Question: What jurisdiction, city, or county is the document associated with?
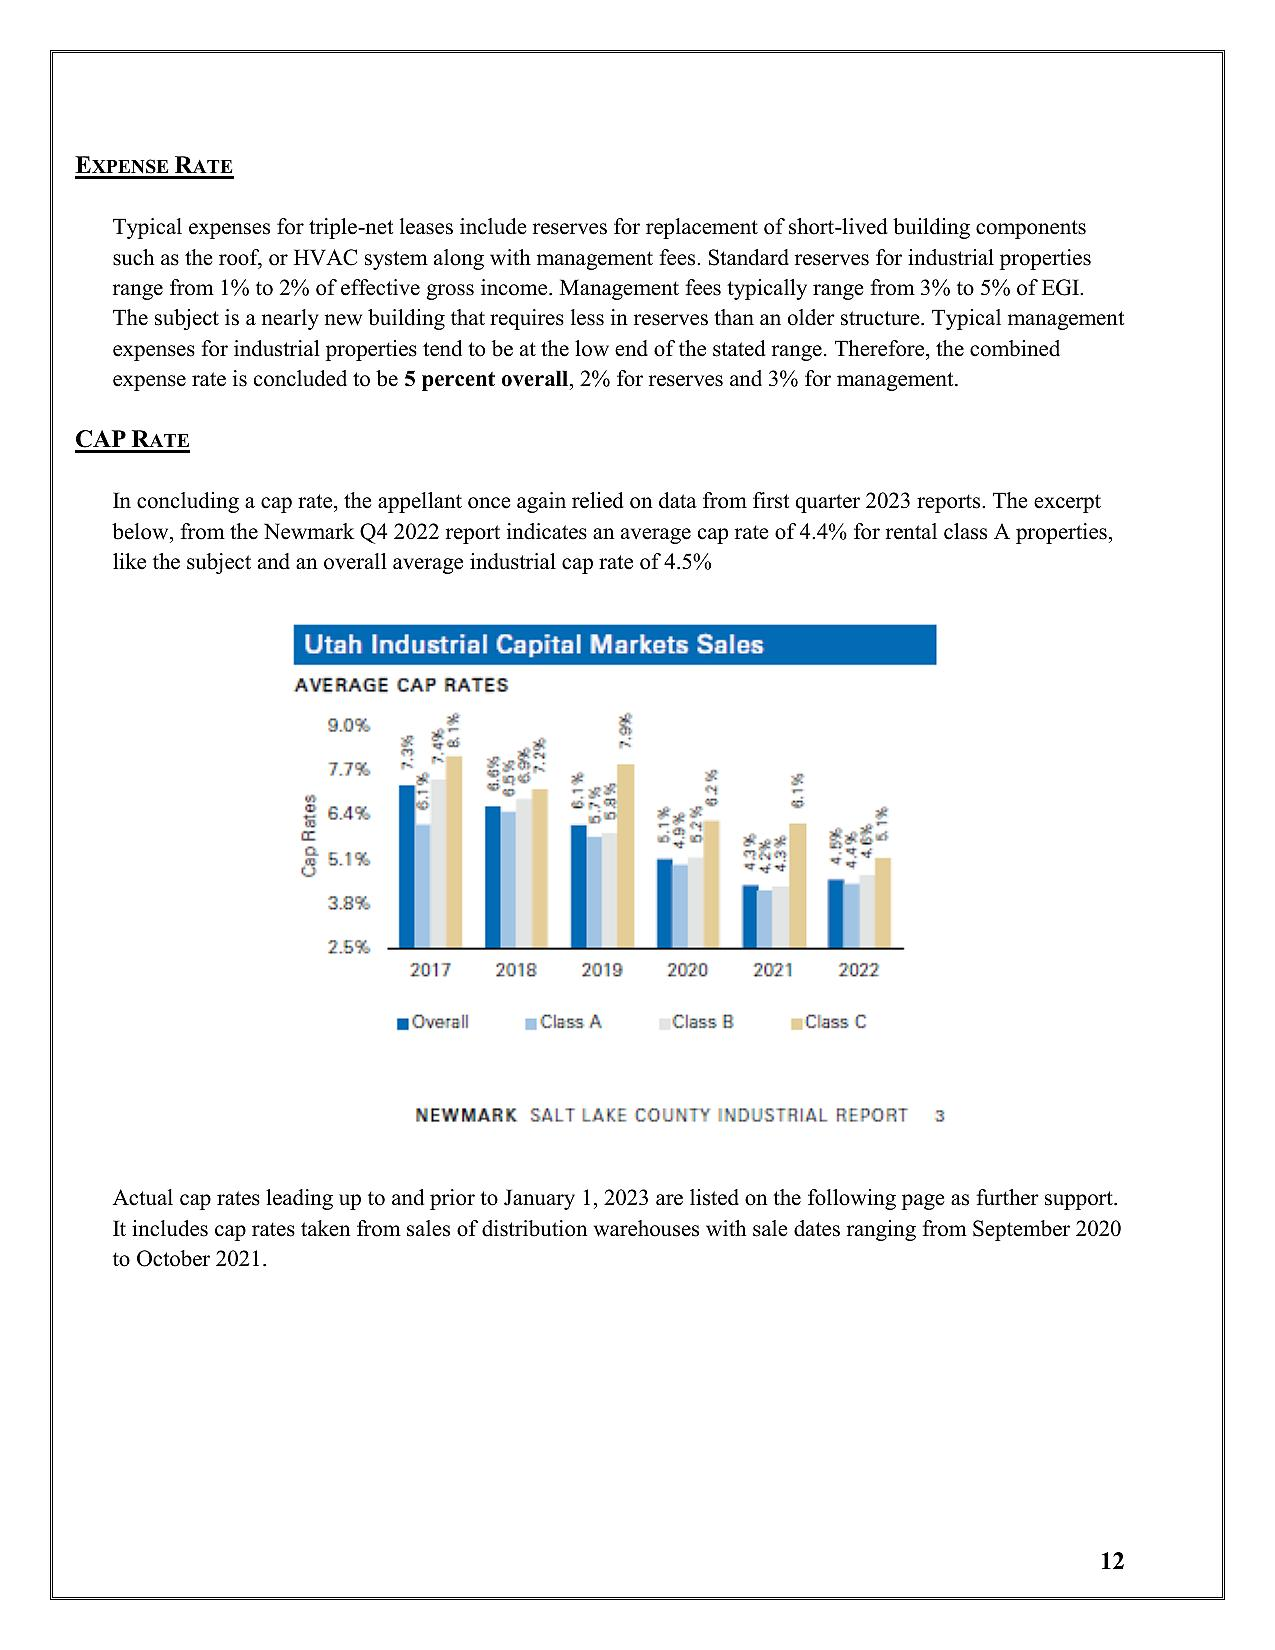
Answer: "Salt Lake County"